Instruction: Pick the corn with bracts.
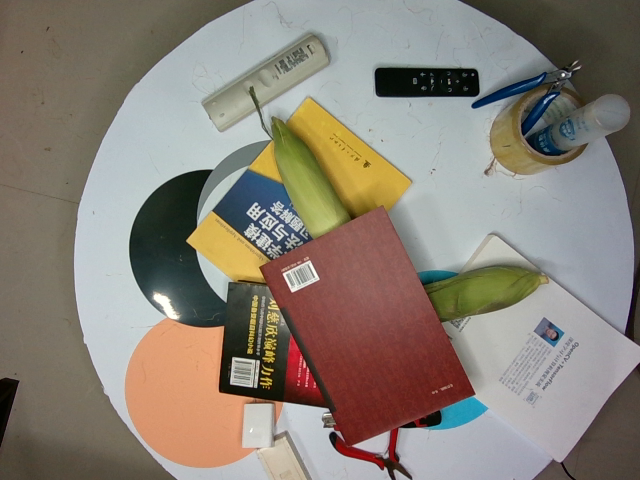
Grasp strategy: vertical